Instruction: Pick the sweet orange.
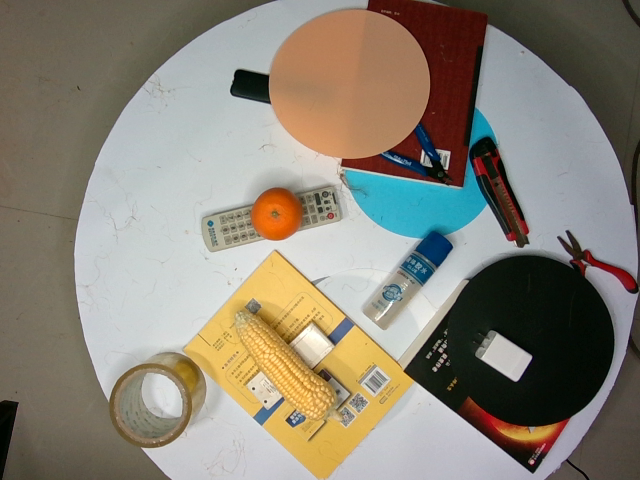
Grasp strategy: vertical